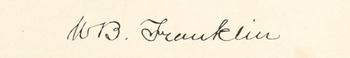
Signature of: william b franklin